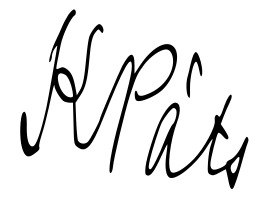
Signature of: konstantin päts